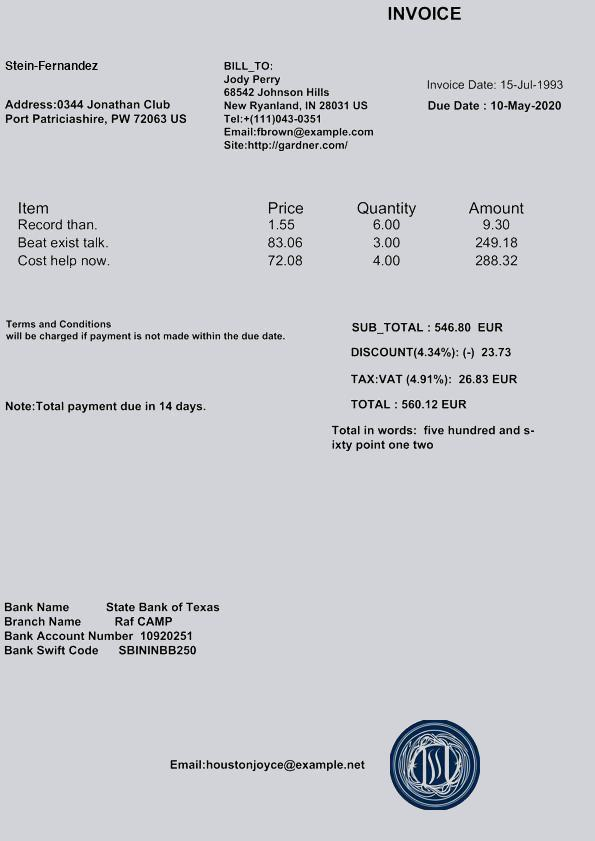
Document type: Invoice